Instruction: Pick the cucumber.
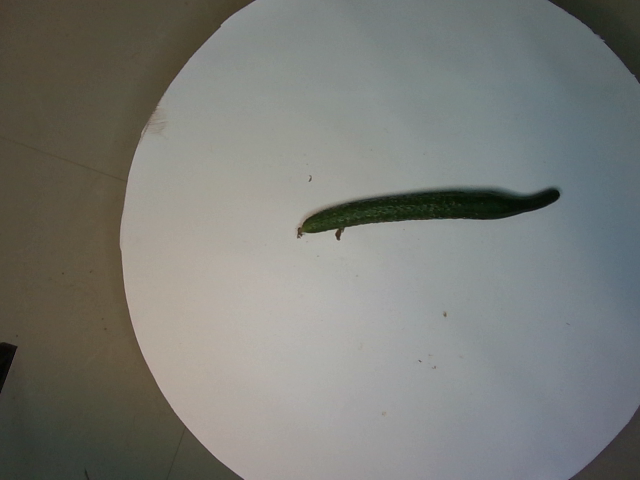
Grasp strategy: vertical